Question: What is the address or location of the property listed in the document?
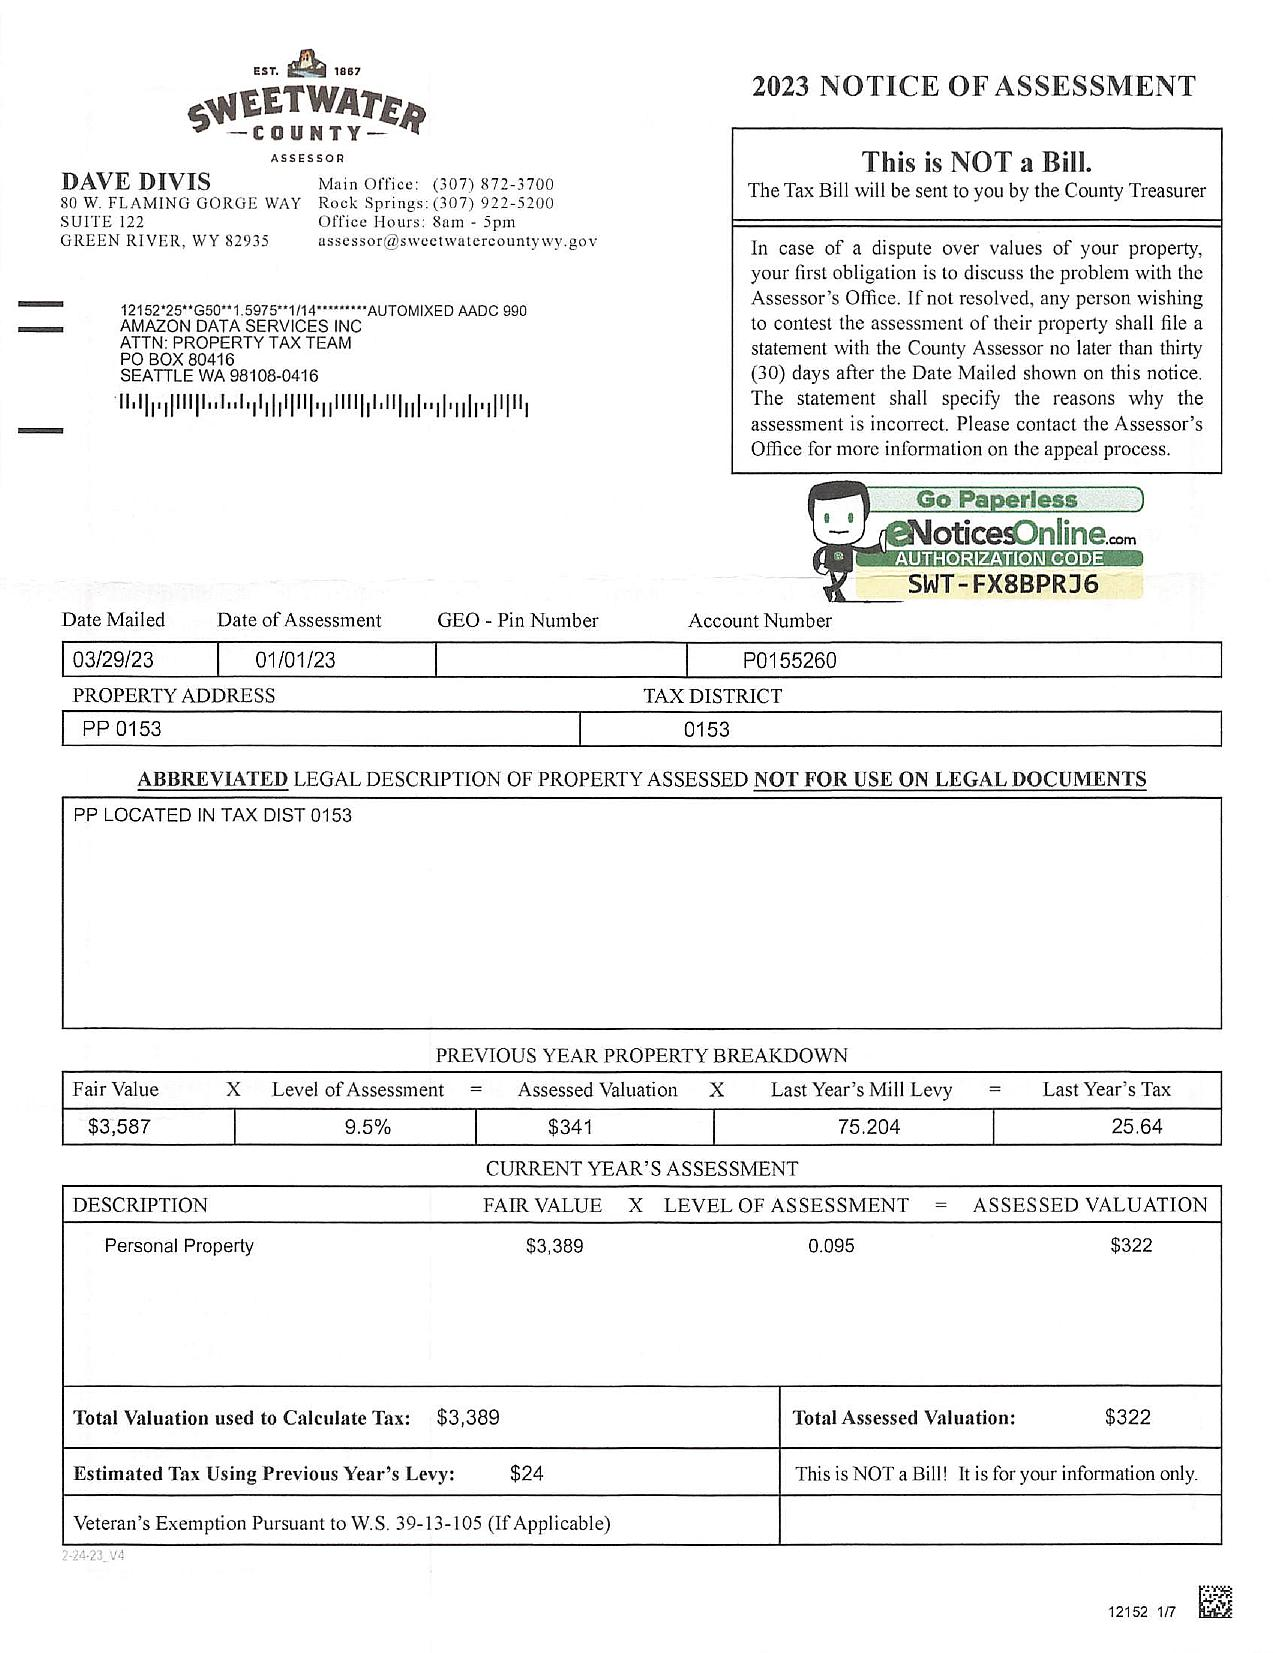
Answer: "PP 0153"